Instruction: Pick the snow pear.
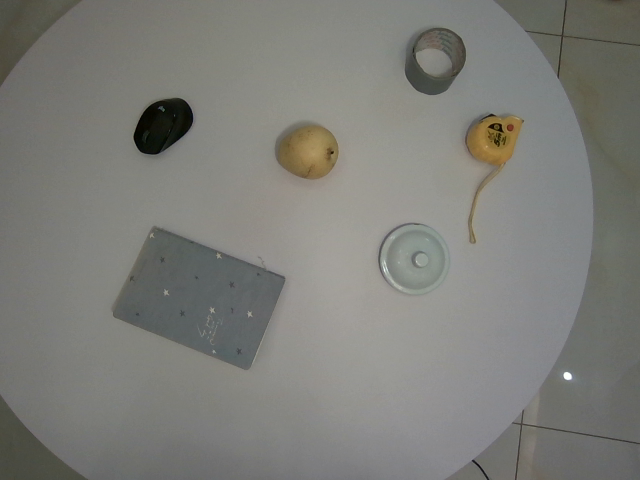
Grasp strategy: vertical